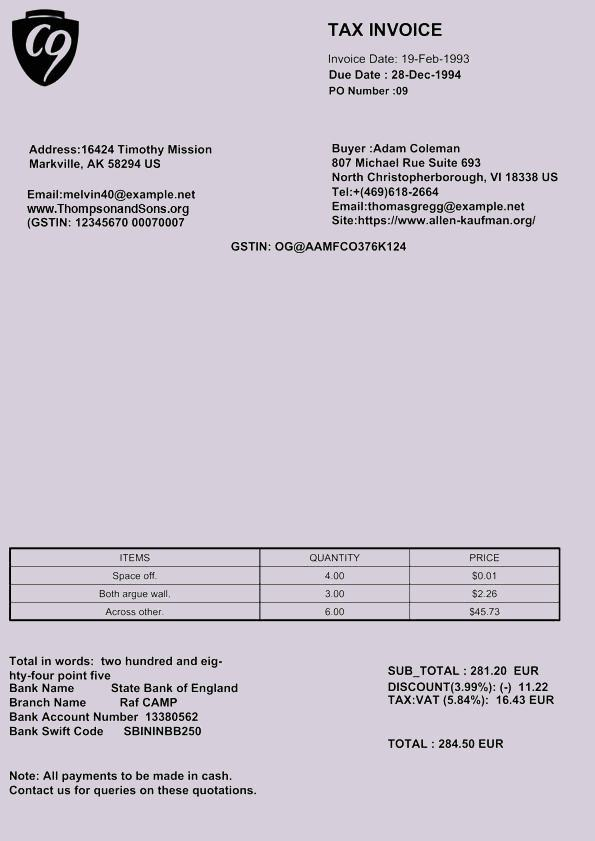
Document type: Invoice